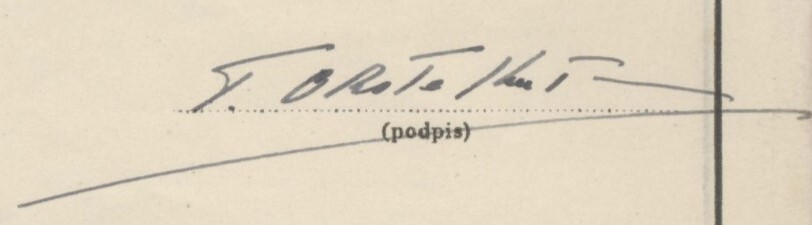
Signature of: tadeusz około kułak